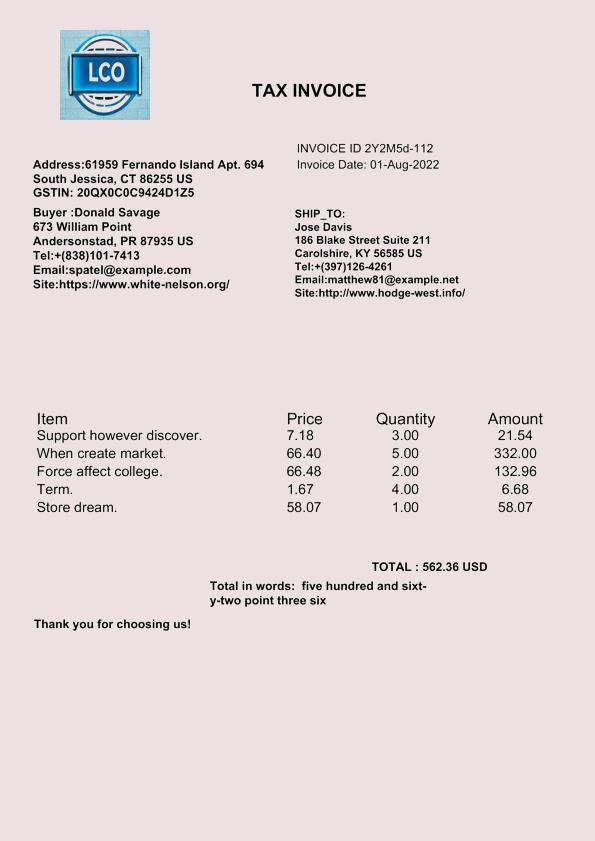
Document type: Invoice